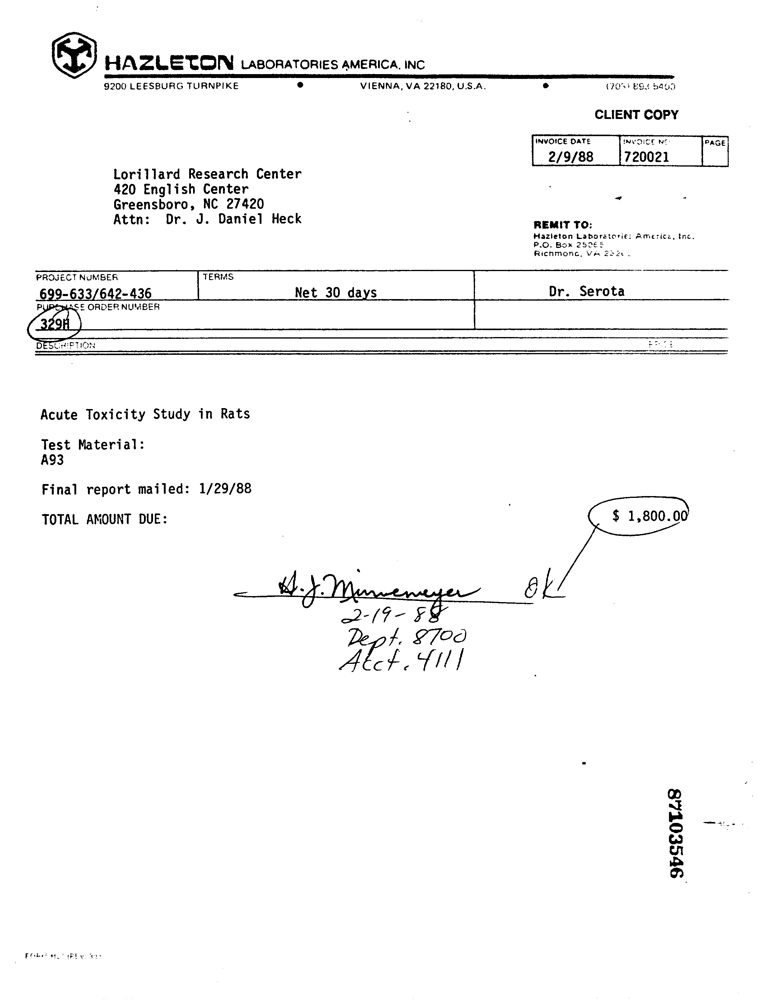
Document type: Invoice